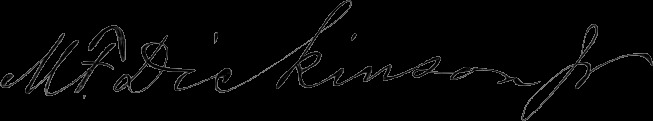
Signature of: marquis f dickinson